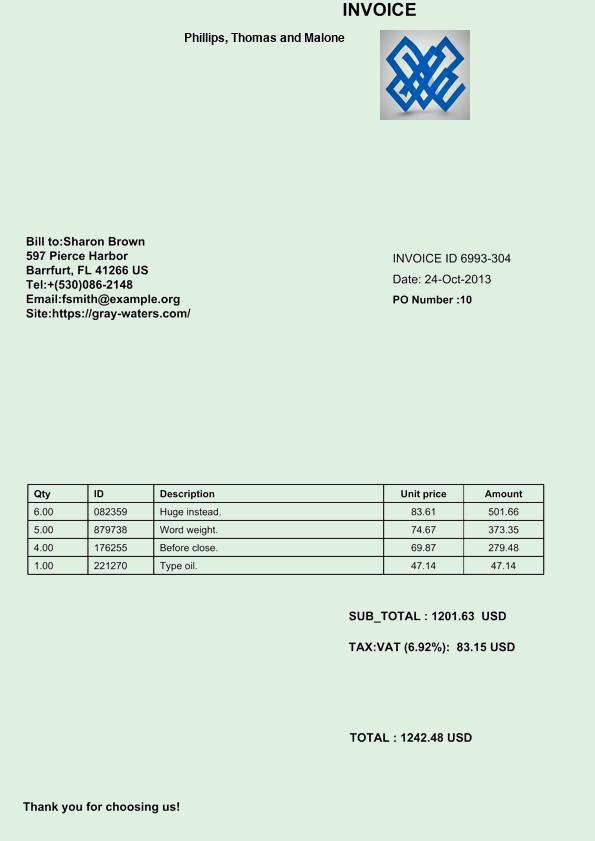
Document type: Invoice